Question: What is the appraised value of the property as recorded in the document?
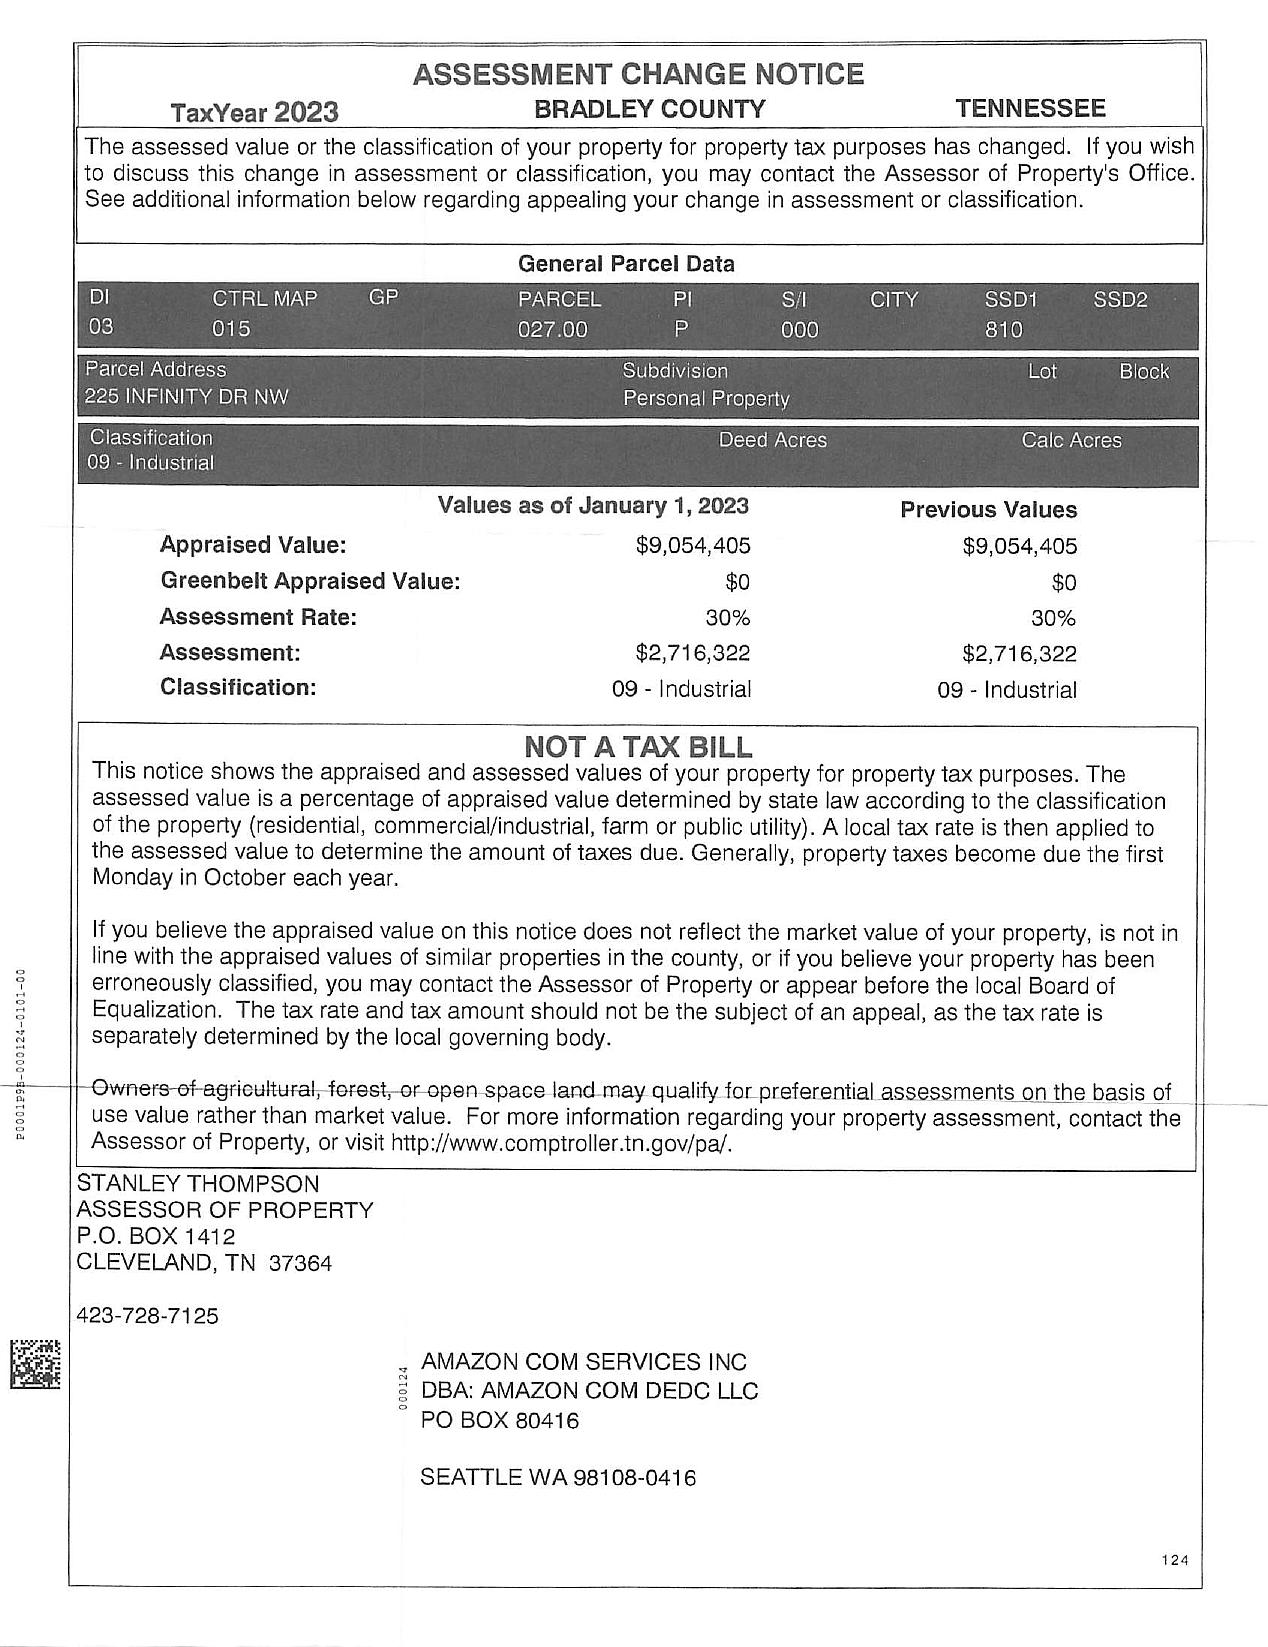
Answer: "$9,054,405 "